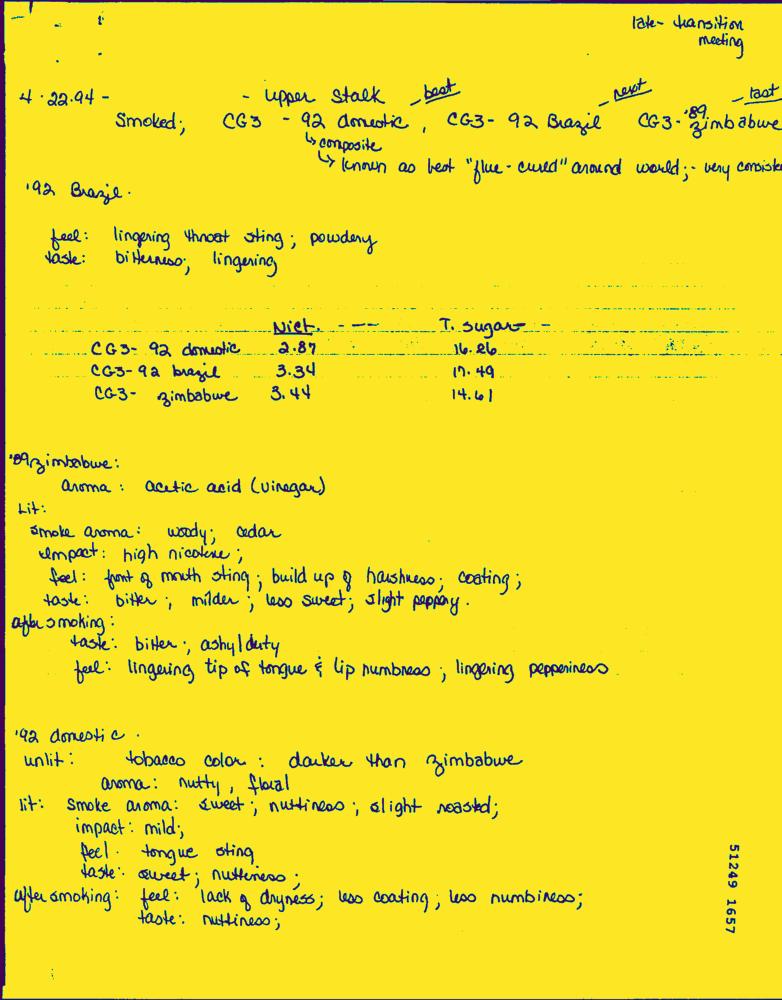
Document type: Hand-Written